Question: What appears to be the issue?
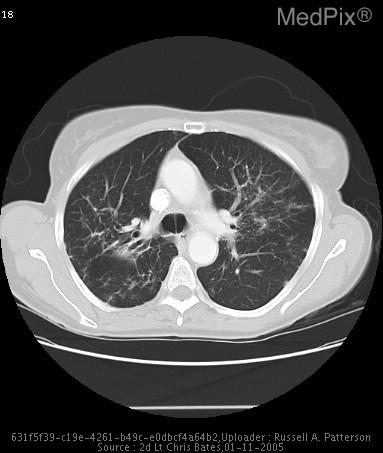
Answer: The findings suggest 1. The parenchyma of the lung demonstrates bilateral upper lobe predominant fibrotic changes with interlobular septal thickening. 2.  Numerous 1 cm nodular densities with in the periphery.
3.  As well as dominant fibrotic masses at the end of the bronchovascular bundle on the right side seen best on image #16 measuring 3.6 cm x 1.7 cm and on the left upper lobe seen best on image #10 measuring 2.4 cm X 1.8 cm with associated traction bronchiectasis, as well as some sparse areas of effected regions within the superior segments of the lower lobes bilaterally as well as the right middle lobe, which appears to have not changed significantly in comparison with the prior CT scan performed on 27 Feb 2002.
4.  No evidence of pleural effusion or pneumothorax.
5.  Mediastinum demonstrates no evidence of lymphadenopathy pathologic by size criteria.
6.  No evidence of axillary lymphadenopathy pathologic by size criteria.. Sarcoidosis. The patient might have a history of History (can include gestational age, or age in days, weeks, months):
70 y/o female for follow up CT scan to monitor for any pulmonary changes due to a recent 15lb weight loss, otherwise asymptomatic..